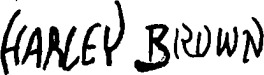
Signature of: harley brown